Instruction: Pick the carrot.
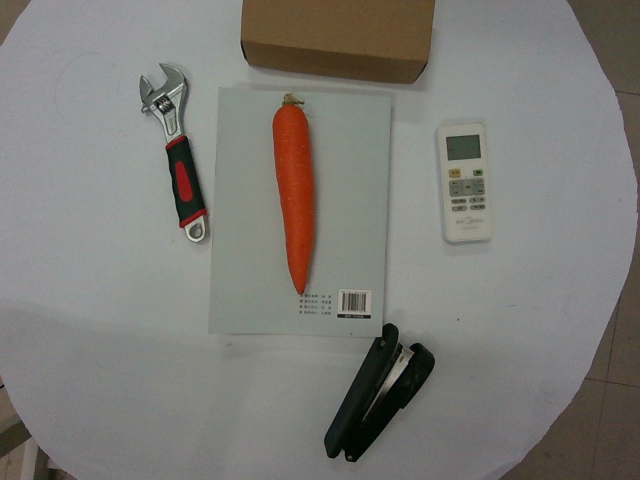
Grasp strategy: vertical